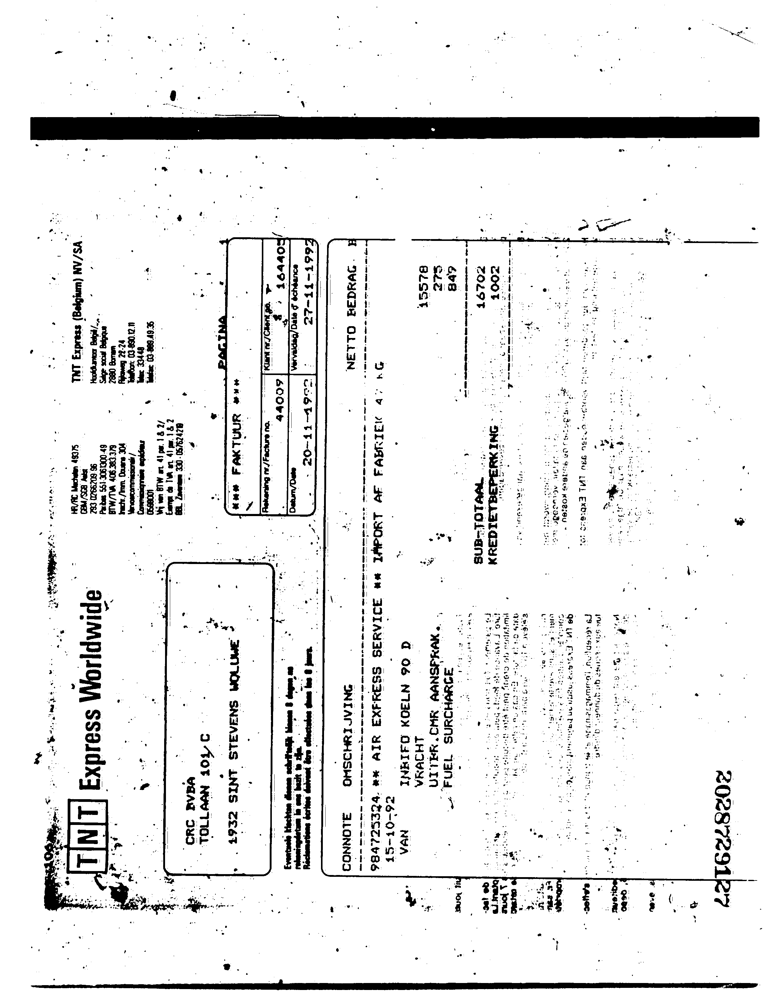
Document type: Invoice